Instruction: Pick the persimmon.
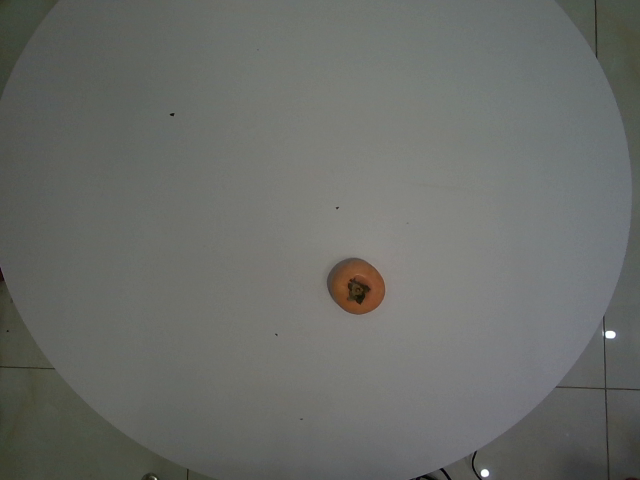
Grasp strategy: vertical